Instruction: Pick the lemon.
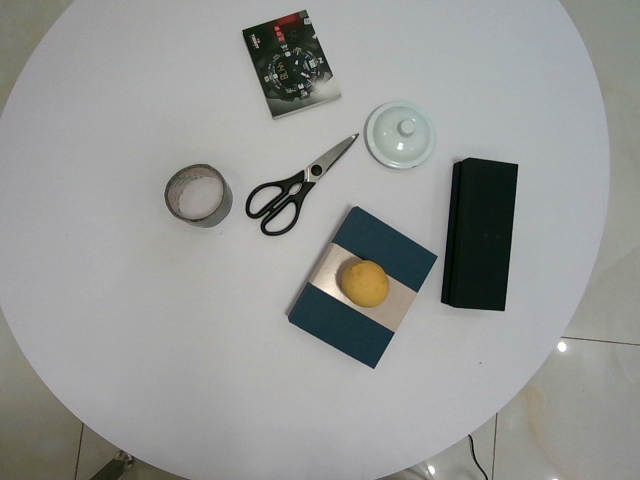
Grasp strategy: vertical